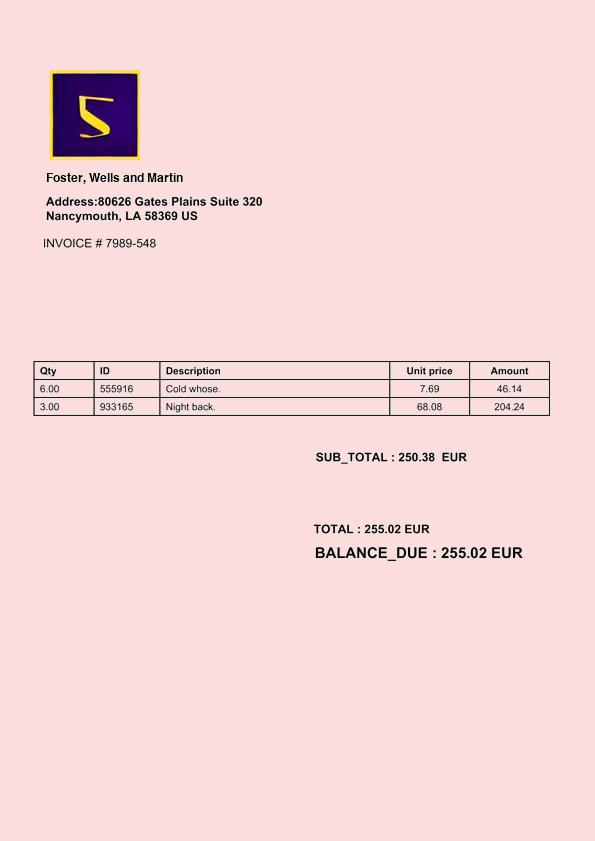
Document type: Invoice